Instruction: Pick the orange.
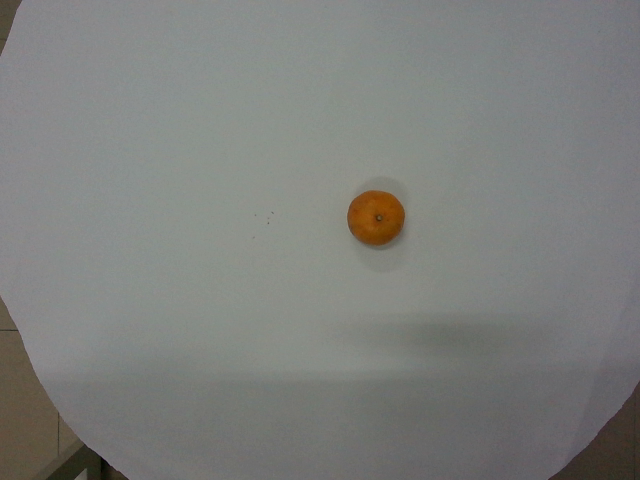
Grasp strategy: vertical